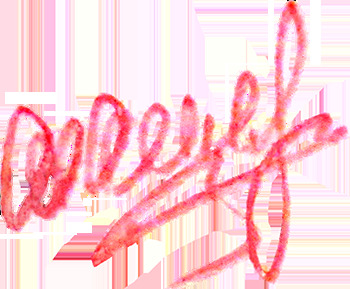
Signature of: ivan shevtsov